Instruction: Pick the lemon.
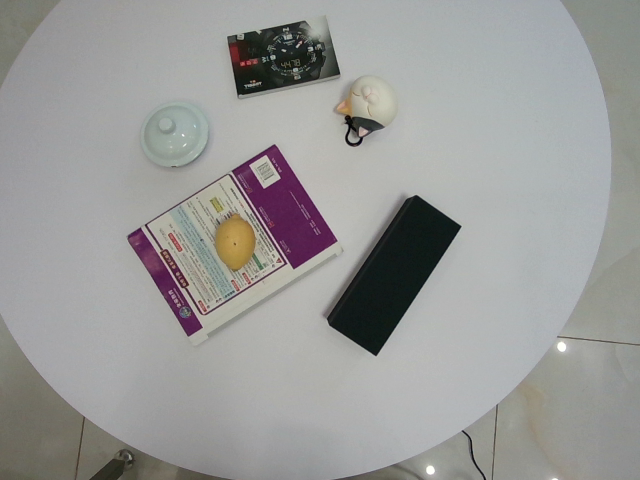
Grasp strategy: vertical